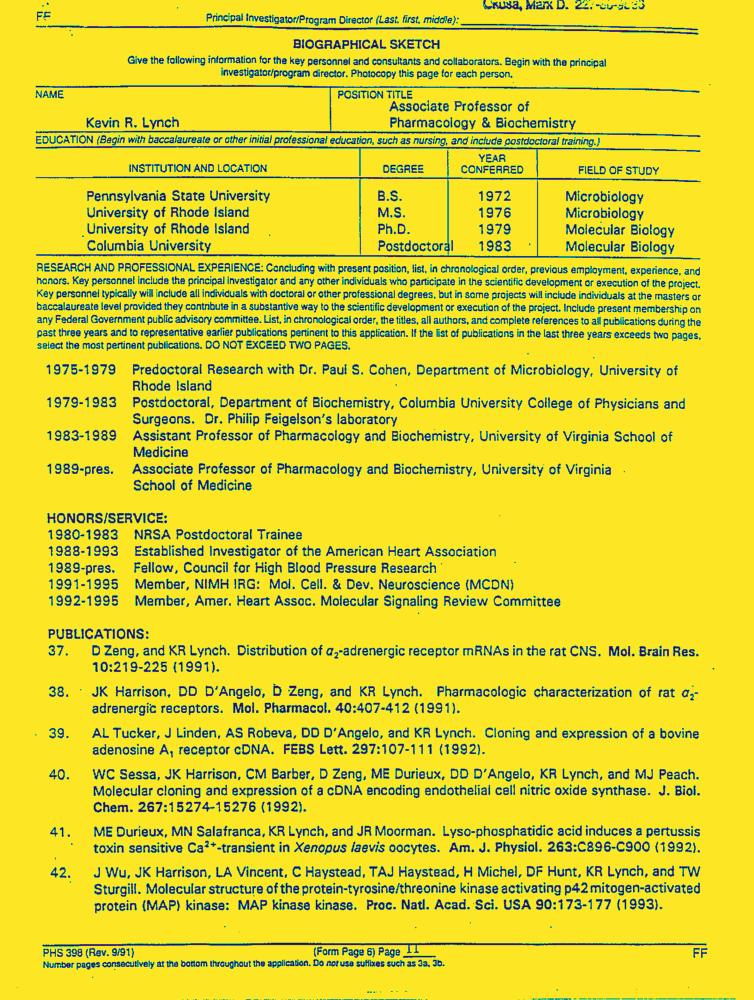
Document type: Resume-Doc